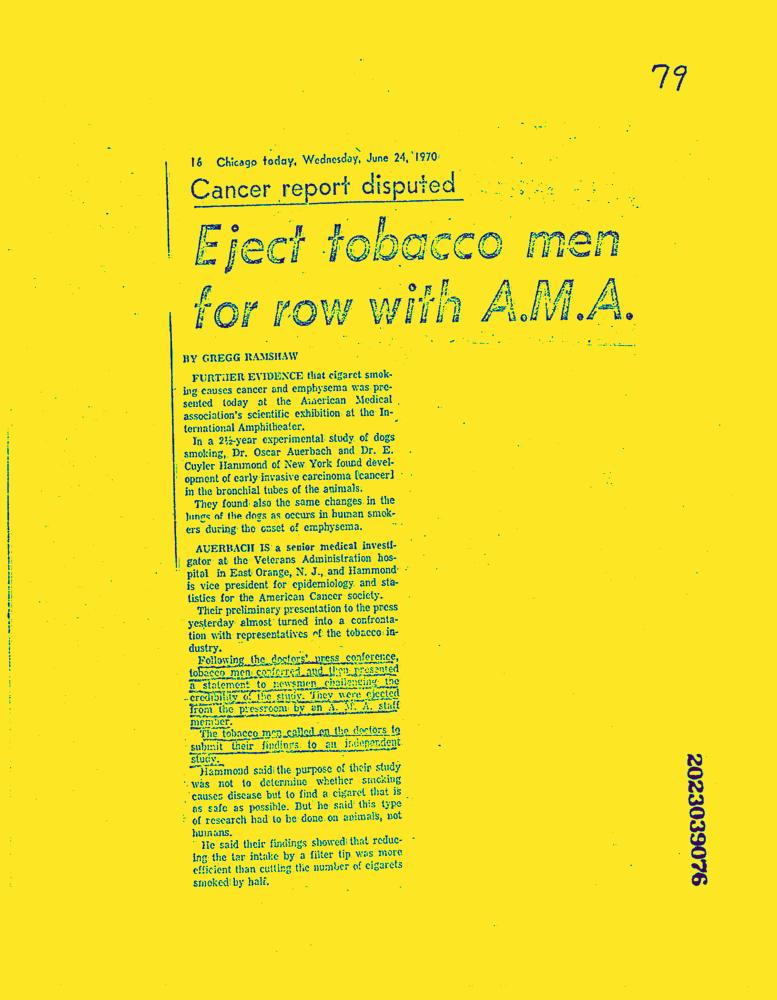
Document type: News-Article